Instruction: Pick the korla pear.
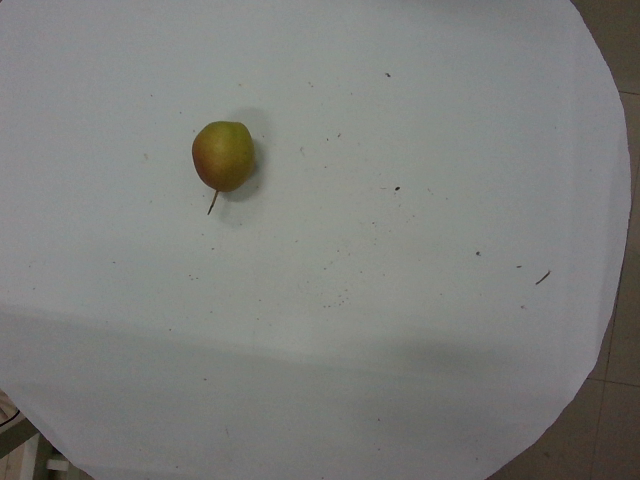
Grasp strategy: vertical